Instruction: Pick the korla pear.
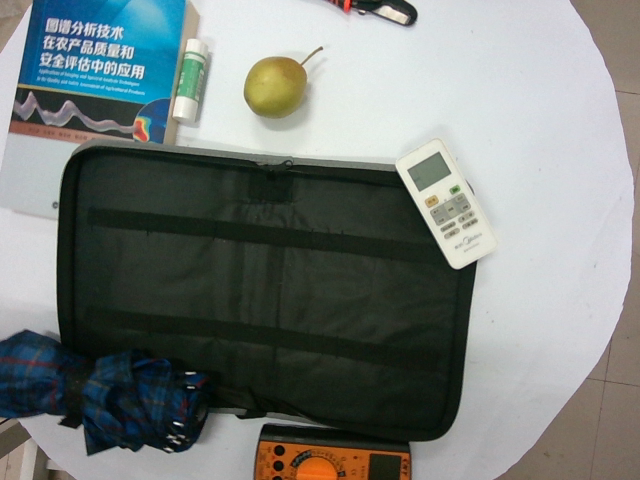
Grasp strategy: vertical